Question: What could the diagnosis suggest?
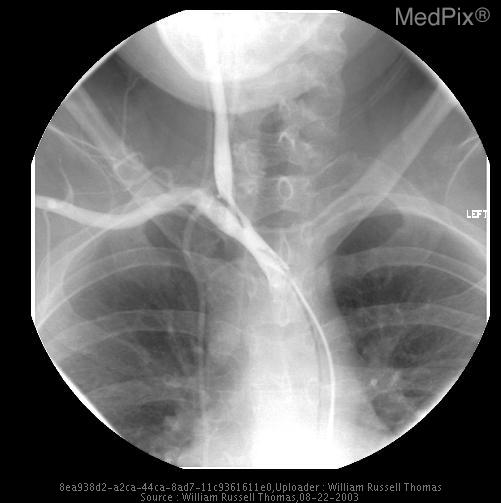
Answer: The possible diagnosis includes • TAKAYASU"S ARTERITIS
• giant cell arteritis
• syphilis, tuberculosis
• SLE, rheumatoid arthritis
• Buerger’s disease
• Kawasaki disease
• Arteritis with spondyloarthropathies.